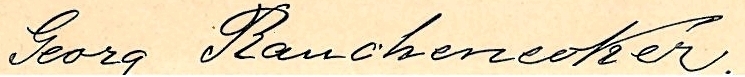
Signature of: georg wilhelm rauchenecker